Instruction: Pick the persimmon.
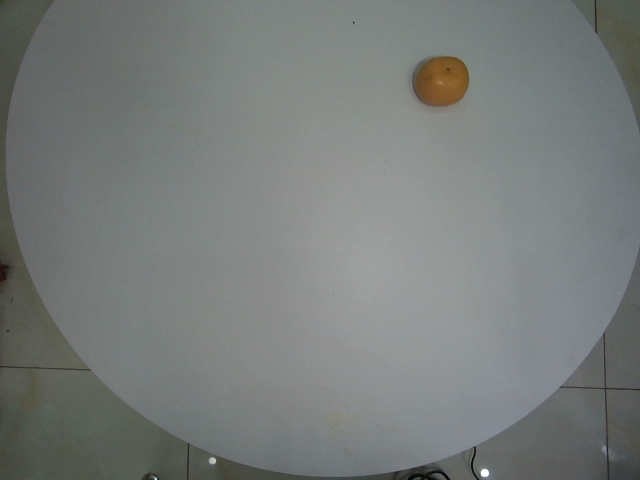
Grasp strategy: vertical